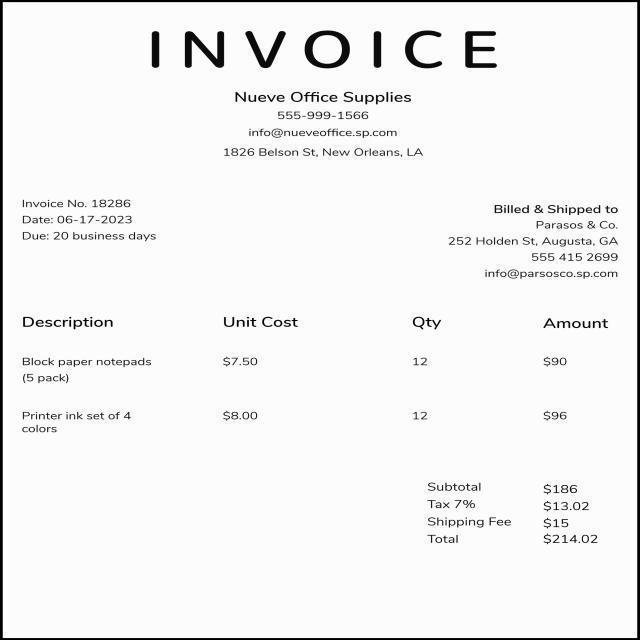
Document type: Invoice